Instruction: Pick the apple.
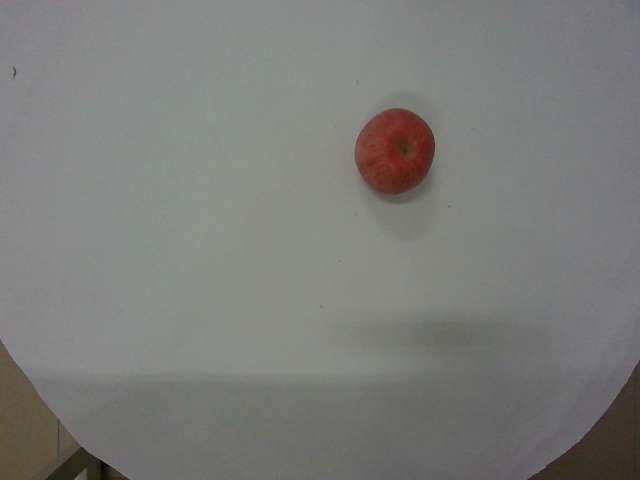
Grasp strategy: vertical